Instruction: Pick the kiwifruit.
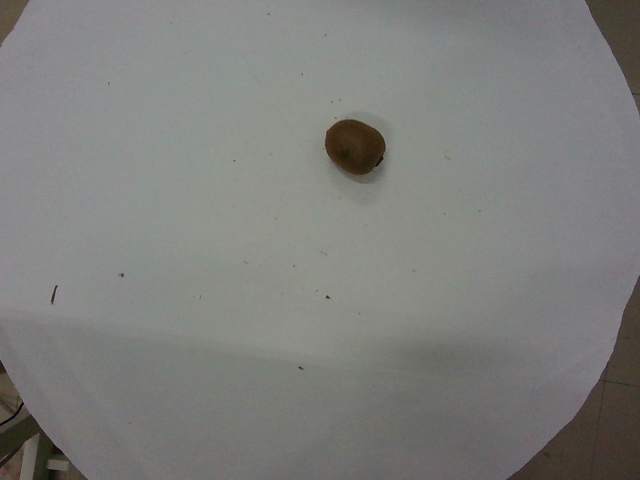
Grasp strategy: vertical